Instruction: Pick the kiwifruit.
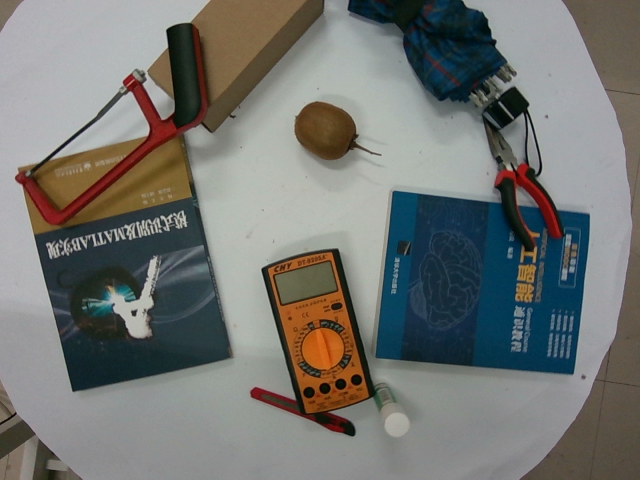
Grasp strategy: vertical